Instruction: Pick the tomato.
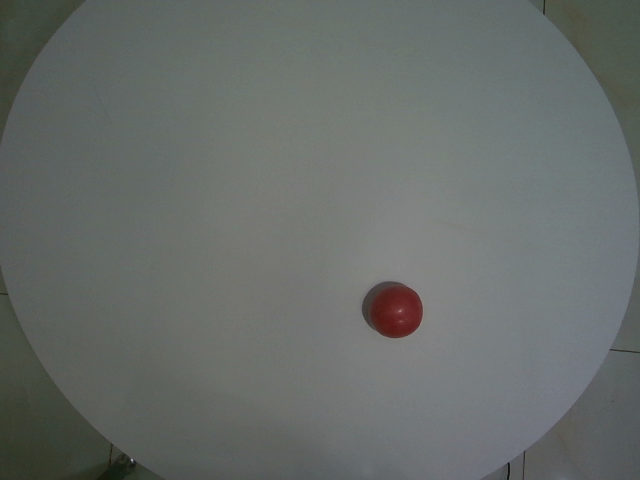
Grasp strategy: vertical